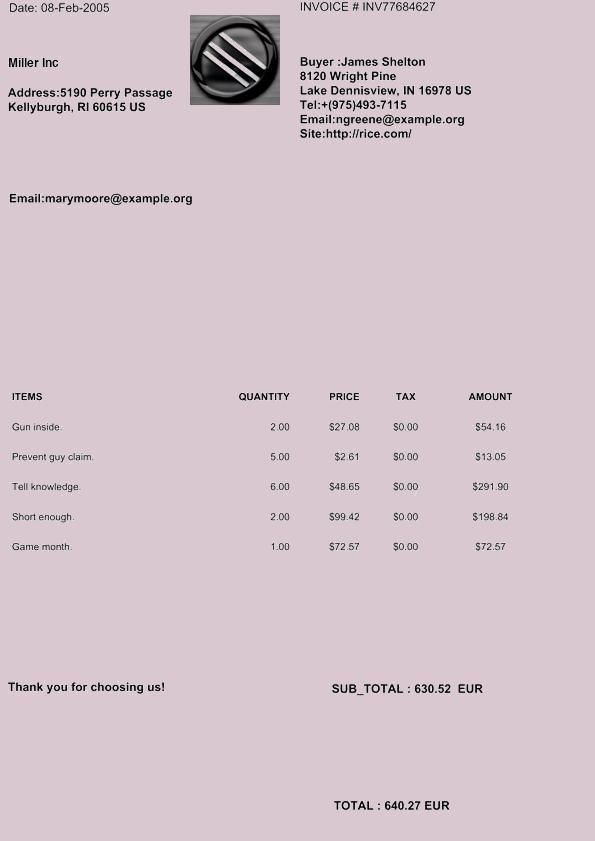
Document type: Invoice